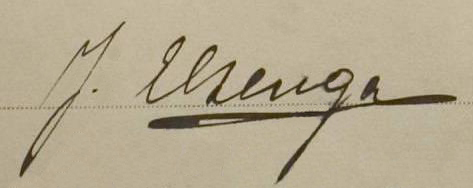
Signature of: jan elzenga